Question: What could the diagnosis suggest?
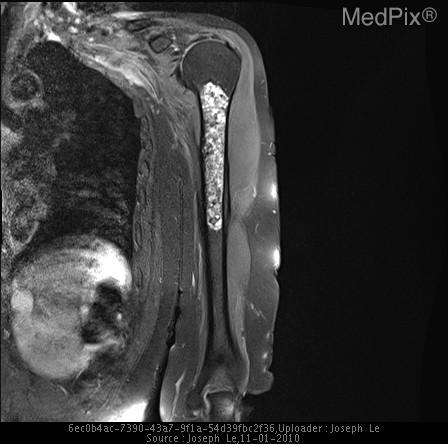
Answer: The possible diagnosis includes •  Enchondroma
•  Chondrosarcoma
•  Bone Infarct
•  Simple bone cyst
•  Fibrous dysplasia.